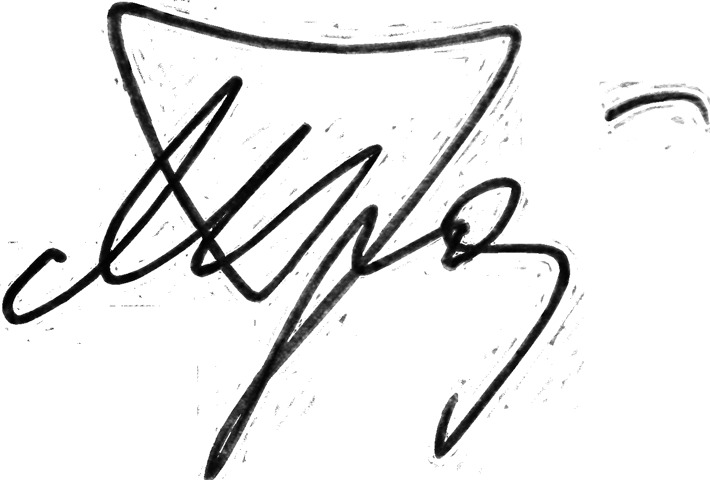
Signature of: lyudmyla protsenko